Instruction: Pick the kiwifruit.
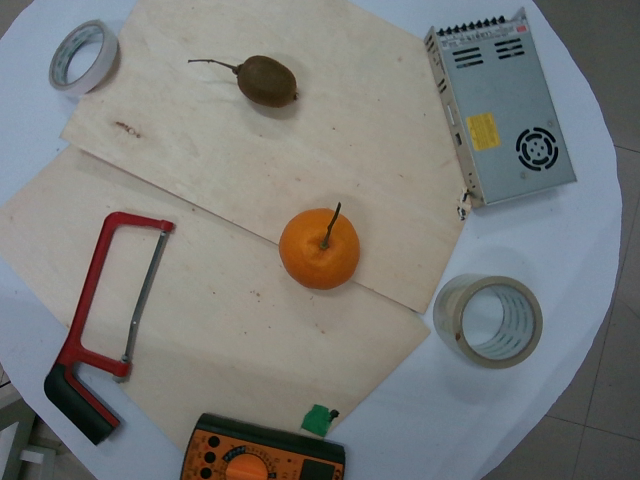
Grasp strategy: vertical